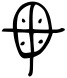
Signature of: petronilla of aragon